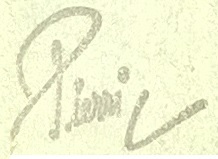
Signature of: alberto pierri